Question: What is the main concern?
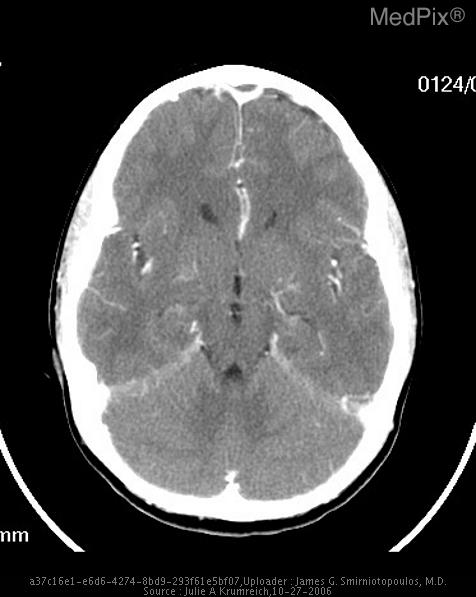
Answer: The findings suggest Non contrast CT demonstrated an isodense to grey matter-extraaxial, intracranial fluid collection that followed the convexity of the frontal cranium. It did not enhance after contrast - but showed rim enhancement of the displaced dura. There were numerous foci of air within it. Additionally, there was extensive paranasal sinus opacification with air fluid levels, most prominent in the left maxillary sinus and in  frontal and ethmoid sinuses bilaterally. There are bilateral inflammatory changes seen in the preseptal orbital tissues that extended over the zygomatic arches bilaterally.

MR imaging shows an epidural fluid collection with these signal characteristics: Iso to grey matter on T1, Hyperintense to grey matter on T2, FLAIR and DWI with low signal on ADC mapping. The child could not remain still enough for contrast enhanced MR images.. Contrast enhanced Axial CT images demonstrate a lesion, isodense to grey matter with surrounding  enhancement, suggestive of an epidural fluid collection.. The patient might have a history of 9 year old boy presented to the Emergency Department with a head ache and "swollen eyes". The patient had been treated for a sinus infection for 14 days but his head ache and eye swelling were getting worse despite finishing his course of antibiotics..